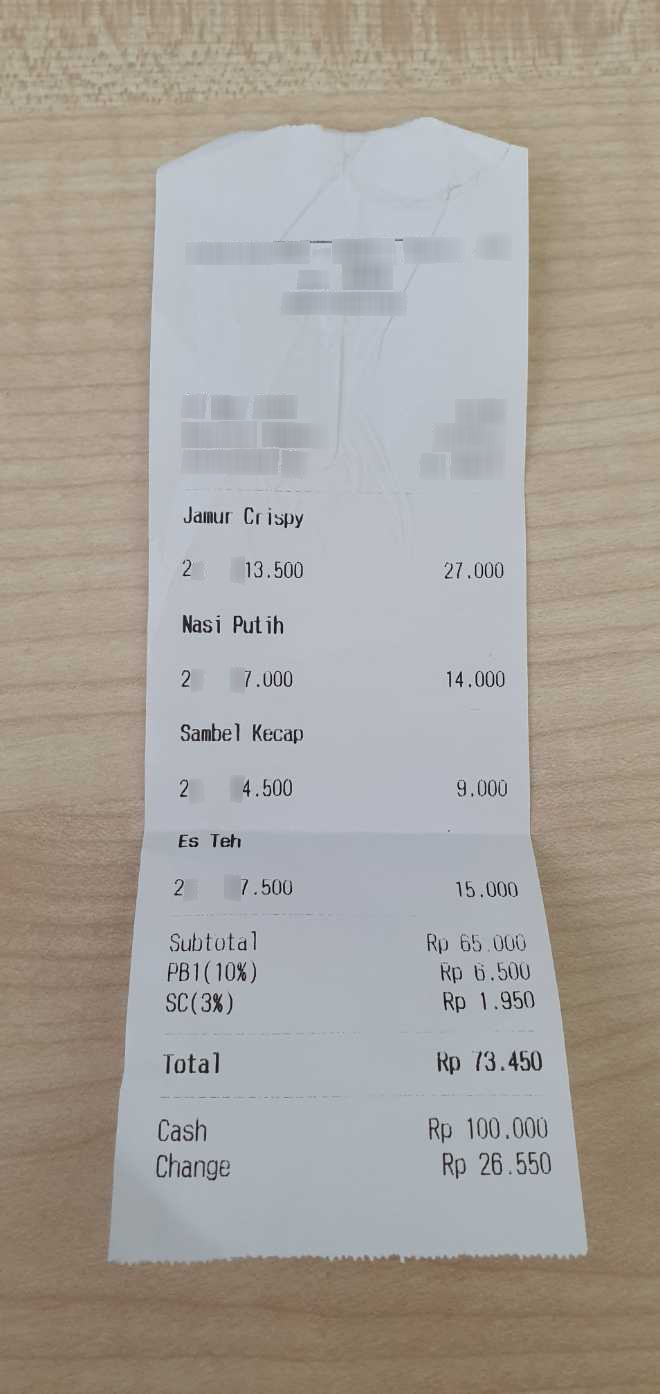
Number of items: 4
Subtotal: 65.000
Service charge: 1.950
Tax: 6.500
Total: 73.450
OCR text regions:
text: Rp
text: Rp
text: Rp
text: Rp
text: Rp
text: Rp
text: Jamur
text: Crispy
text: 2
text: 13.500
text: 27.000
text: Nasi
text: Putih
text: 2
text: 7.000
text: 14.000
text: Sambel
text: Kecap
text: 2
text: 4.500
text: 9.000
text: Es
text: Teh
text: 2
text: 7.500
text: 15.000
text: Subtotal
text: 65.000
text: PB1
text: (
text: 10%)
text: 6.500
text: SC
text: (3%)
text: 1.950
text: Total
text: 73.450
text: Cash
text: 100.000
text: Change
text: 26.550